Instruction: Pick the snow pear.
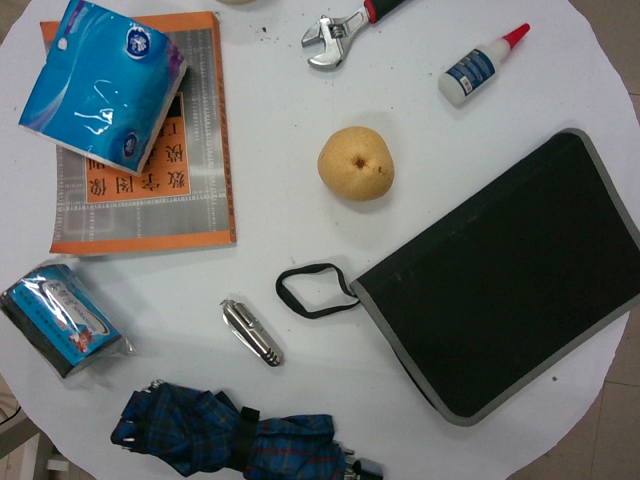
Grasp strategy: vertical